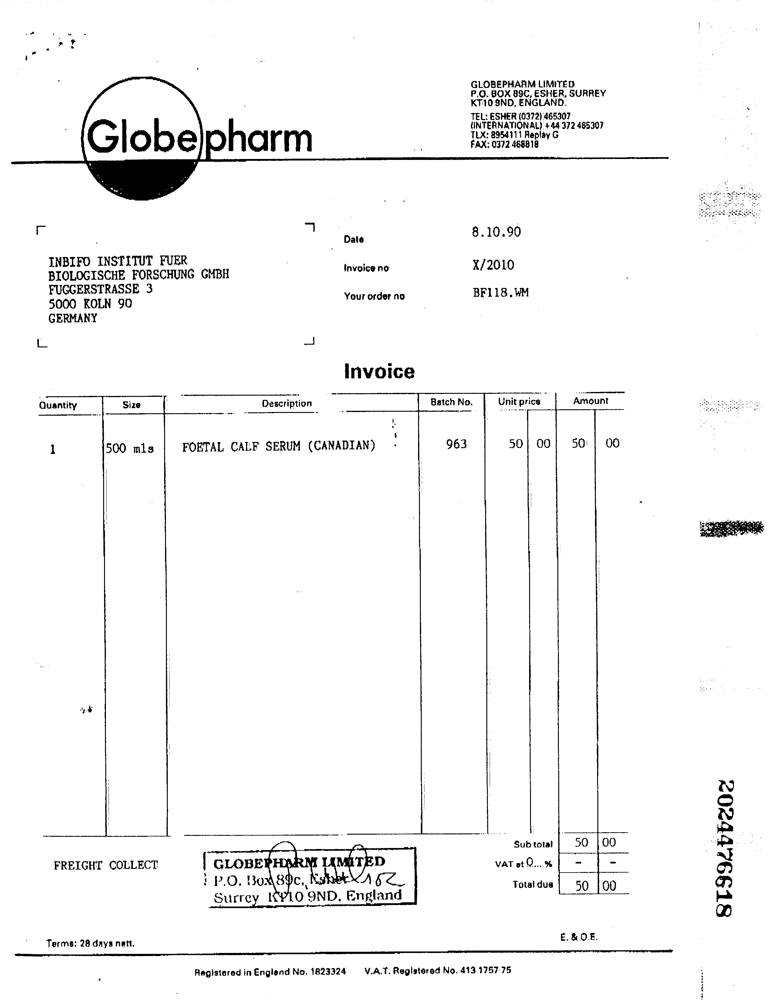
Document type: Invoice